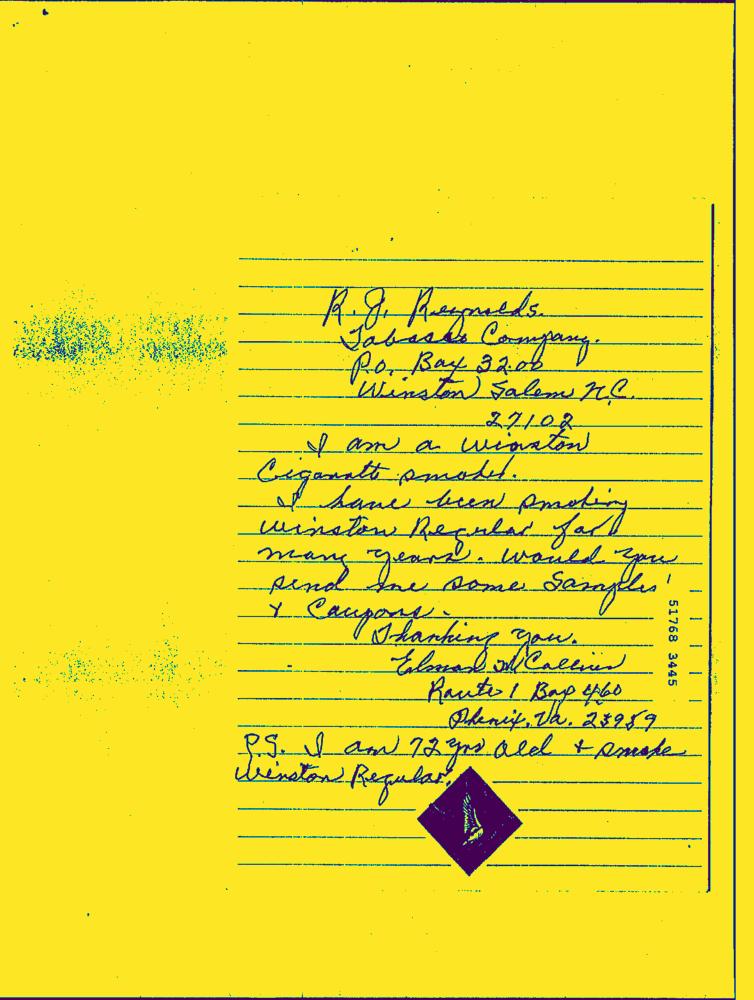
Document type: Hand-Written